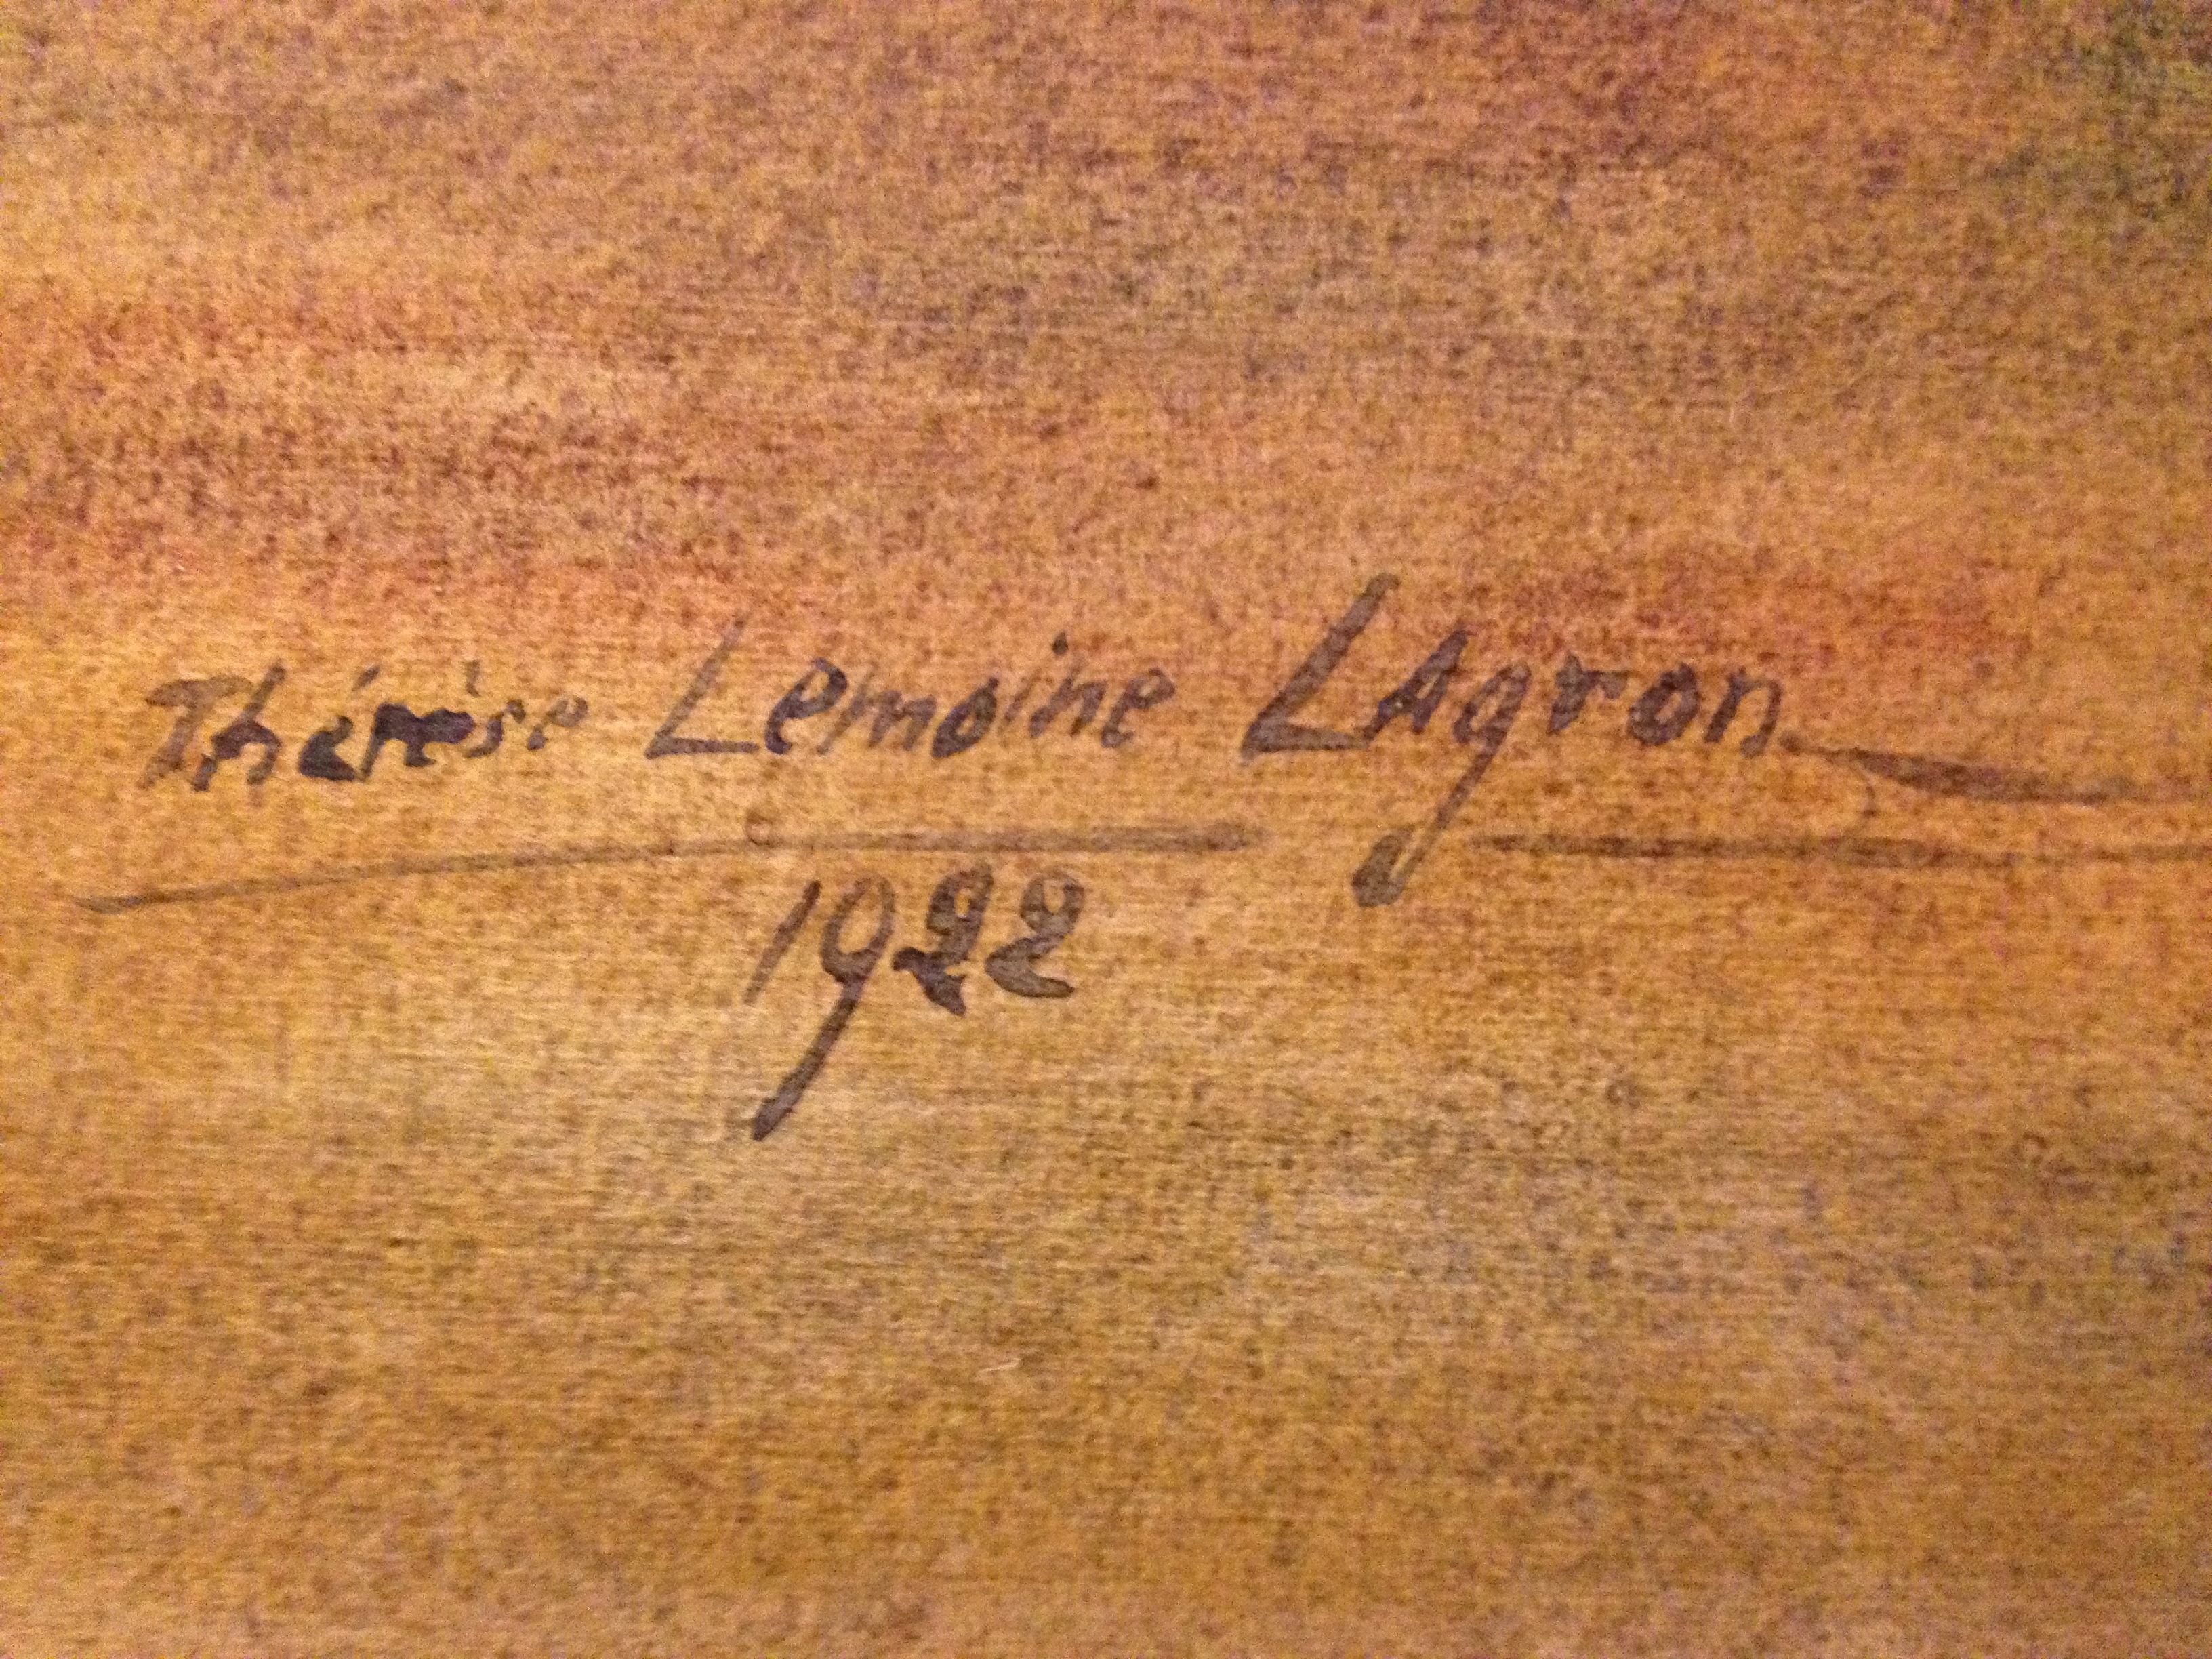
Signature of: thérèse lemoine lagron